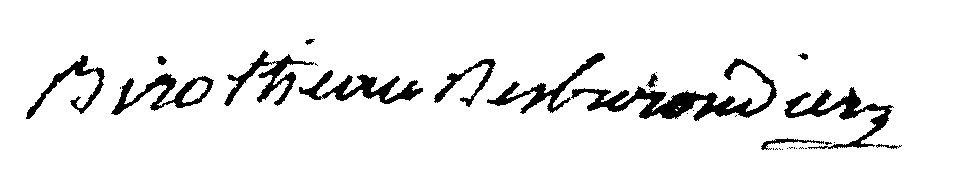
Signature of: pierre aimé calixte biroteau des burondières